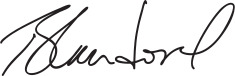
Signature of: brian sandoval